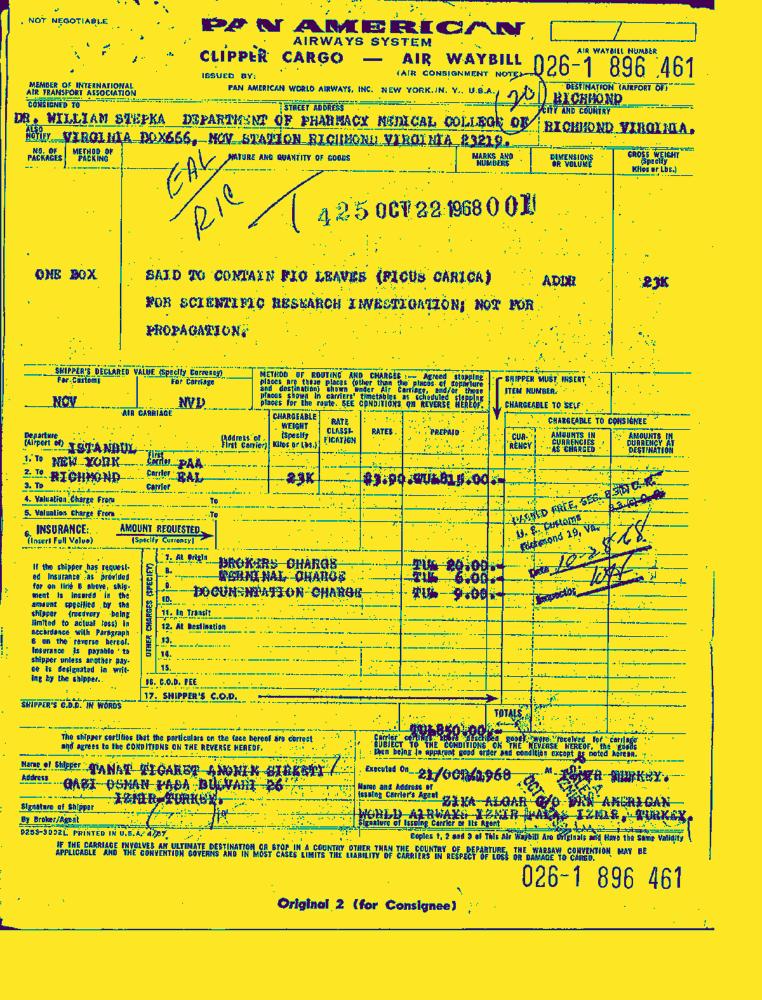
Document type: Invoice-Doc